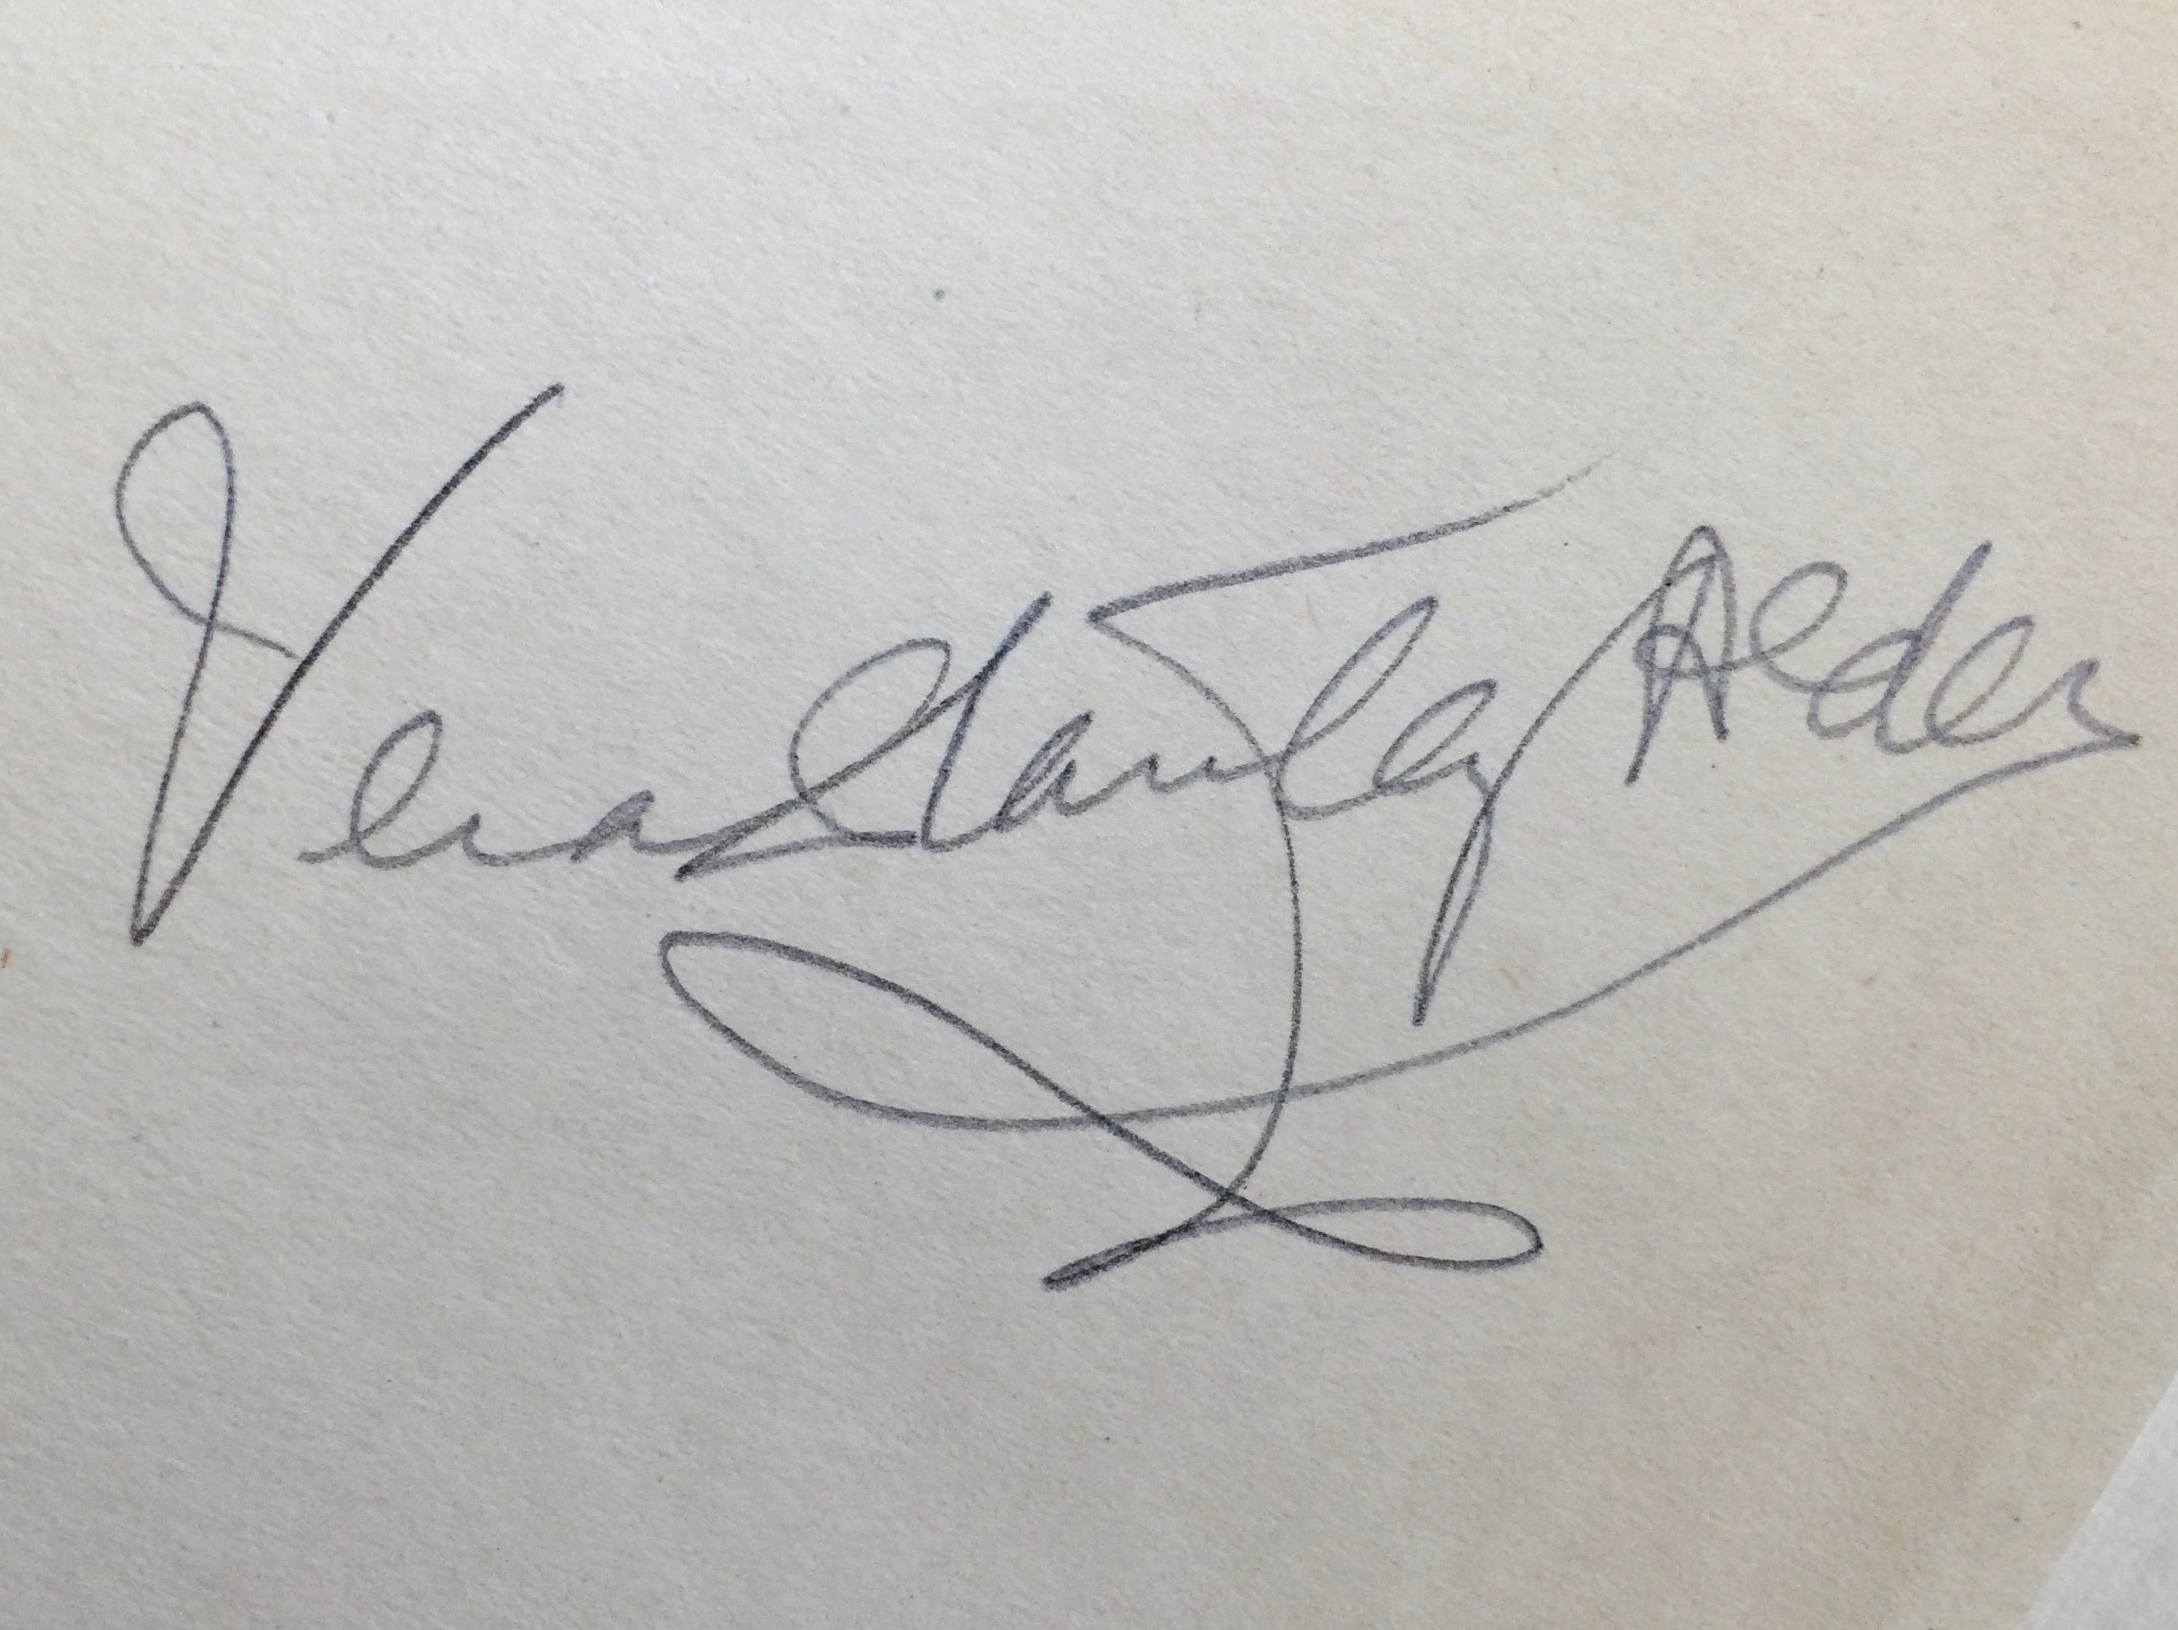
Signature of: vera stanley alder